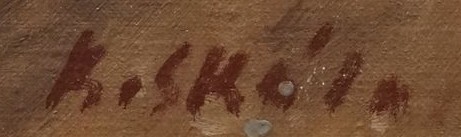
Signature of: karel skála